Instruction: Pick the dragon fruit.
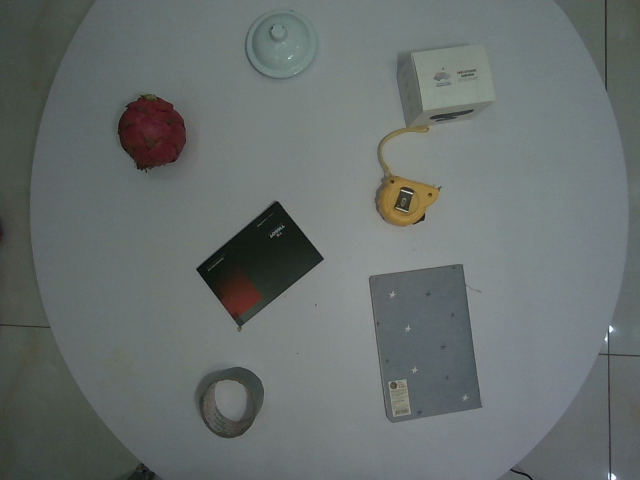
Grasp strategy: vertical